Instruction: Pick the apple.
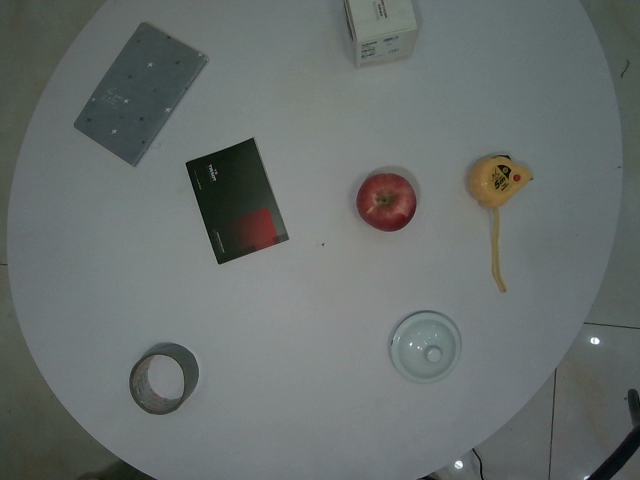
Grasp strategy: vertical